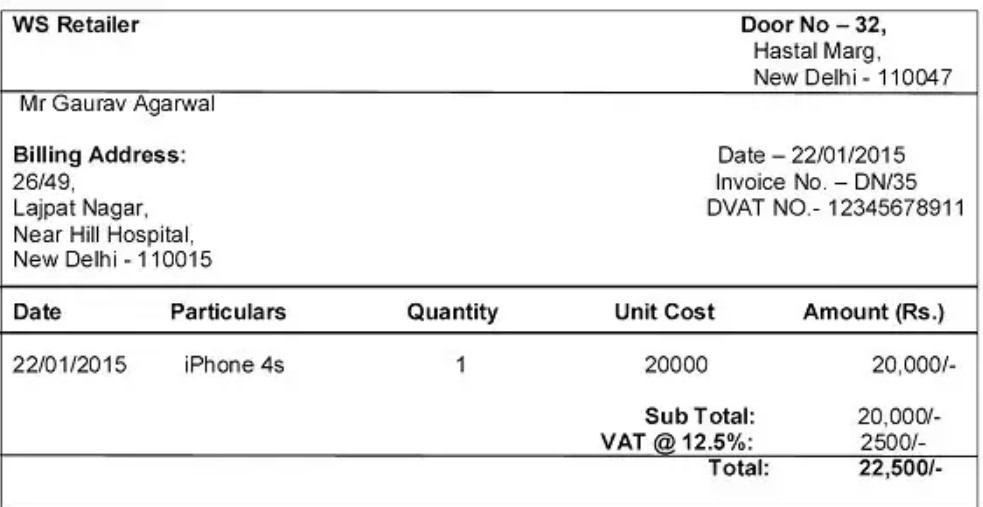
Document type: Invoice